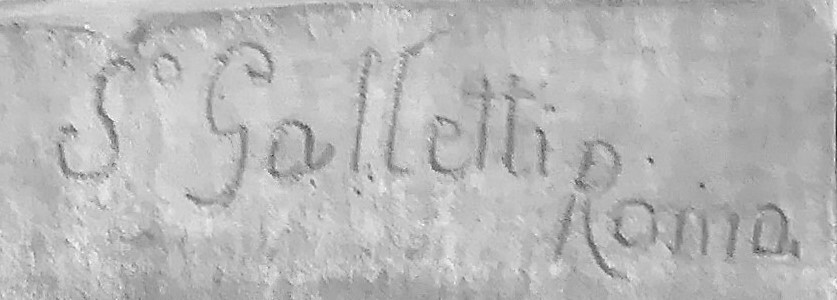
Signature of: stefano galletti